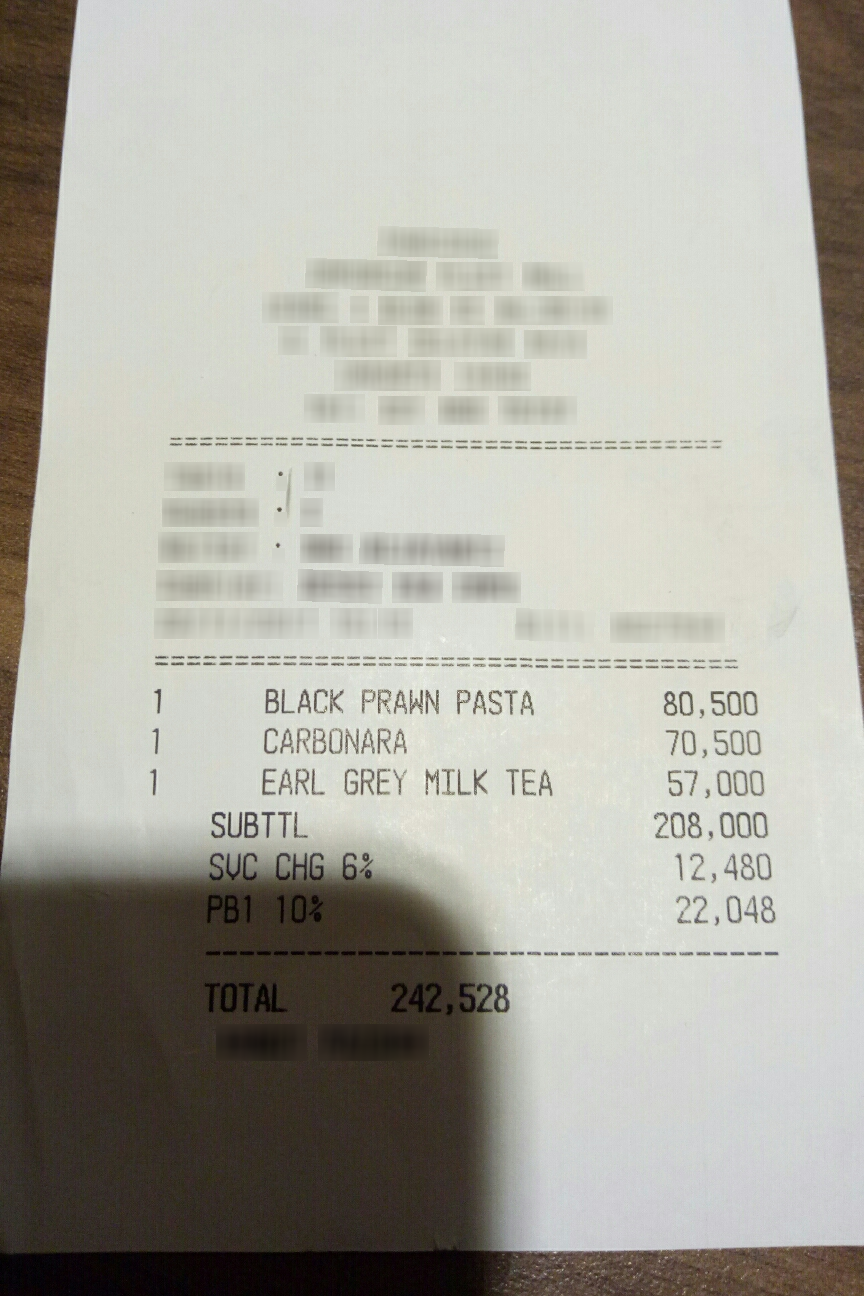
Number of items: 3
Subtotal: 208,000
Service charge: 12,480
Tax: 22,048
Total: 242,528
OCR text regions:
text: 1
text: BLACK
text: PRAWN
text: PASTA
text: 80,500
text: 1
text: CARBONARA
text: 70,500
text: 1
text: EARL
text: GREY
text: MILK
text: TEA
text: 57,000
text: TOTAL
text: 242,528
text: SUBTTL
text: 208,000
text: SVC
text: CHG
text: 6%
text: 12,480
text: PB1
text: 10%
text: 22,048